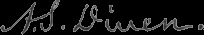
Signature of: alexander s diven